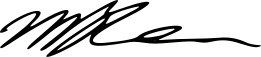
Signature of: michael berkman